Question: How is the history relevant to the case?
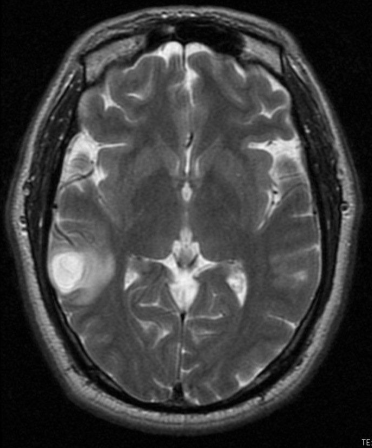
Answer: The patient's history of 43 year old man presents with a new onset of seizures. is key in understanding the case.